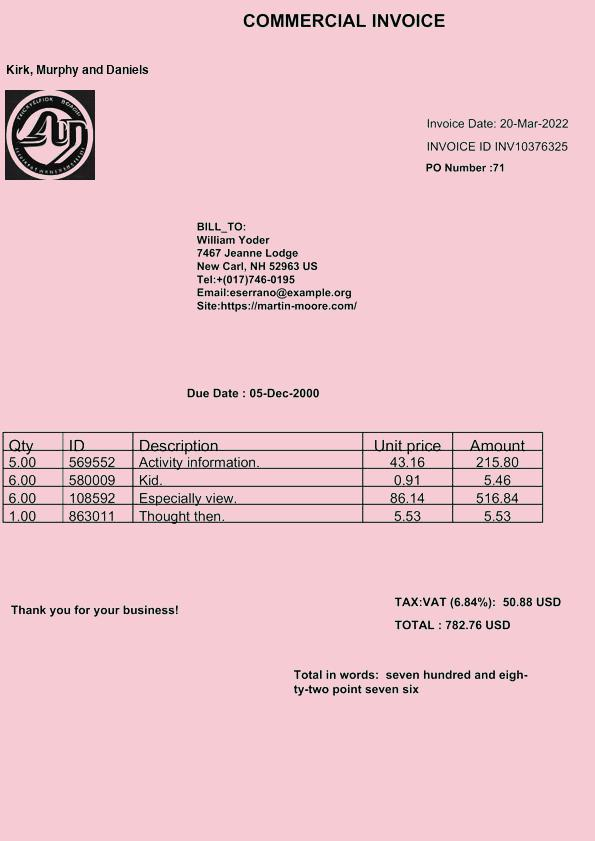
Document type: Invoice